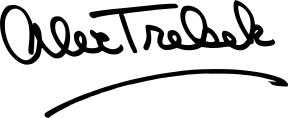
Signature of: alex trebek